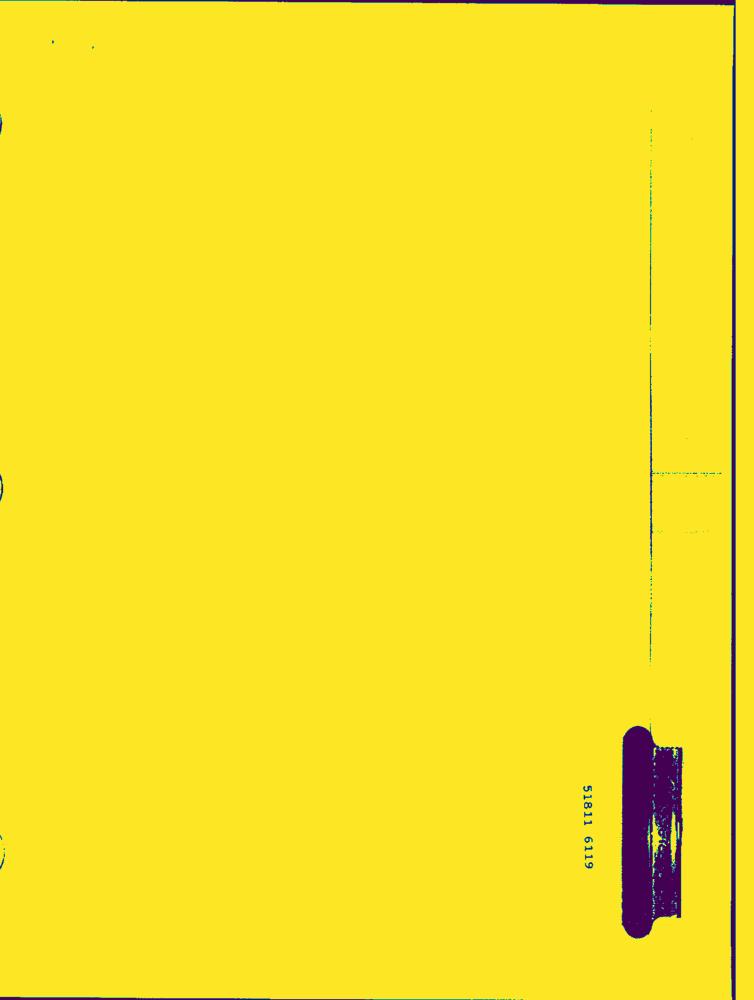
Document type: AD